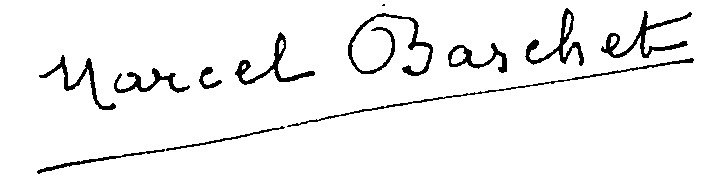
Signature of: marcel baschet